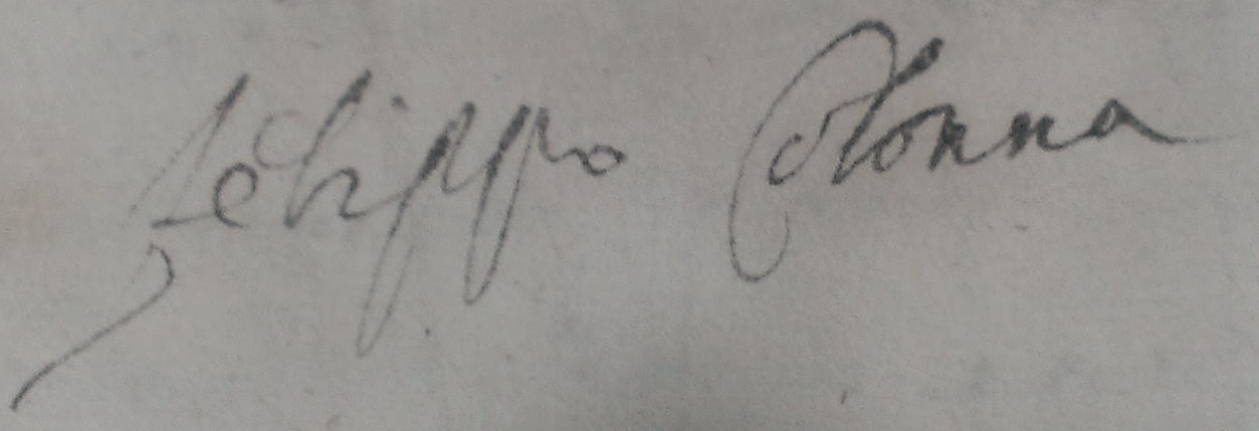
Signature of: filippo i colonna